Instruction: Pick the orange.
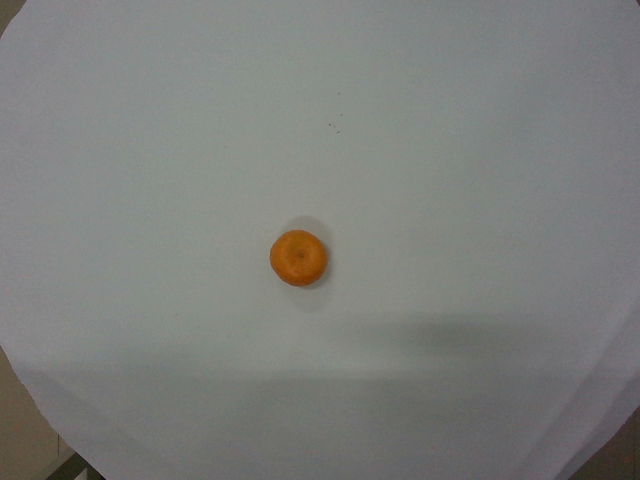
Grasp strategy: vertical